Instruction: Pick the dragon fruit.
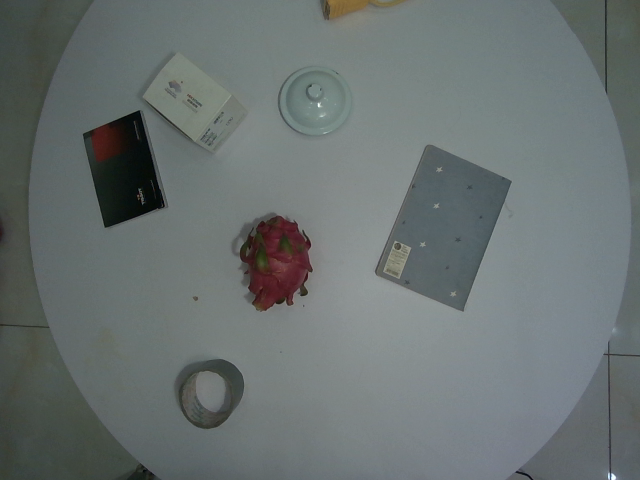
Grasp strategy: vertical